Question: What might the diagnosis be?
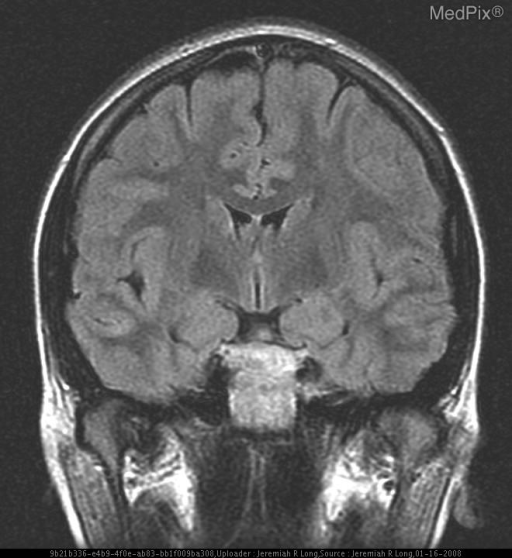
Answer: The possible diagnosis includes Chordoma
Metastatic disease
Multiple myeloma
Chondrosarcoma
Cholestatoma.